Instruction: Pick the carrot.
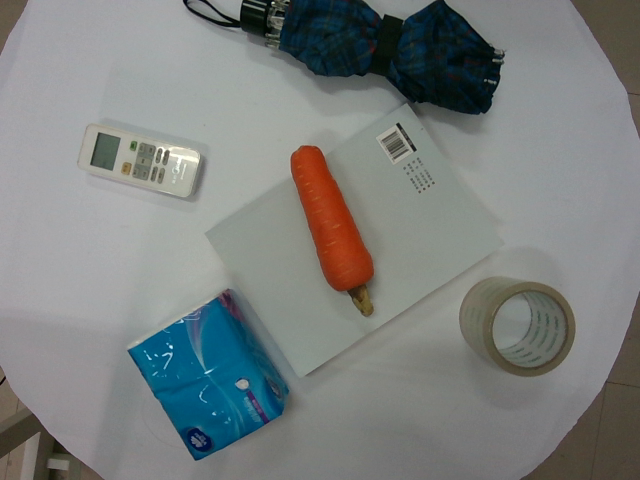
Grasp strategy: vertical